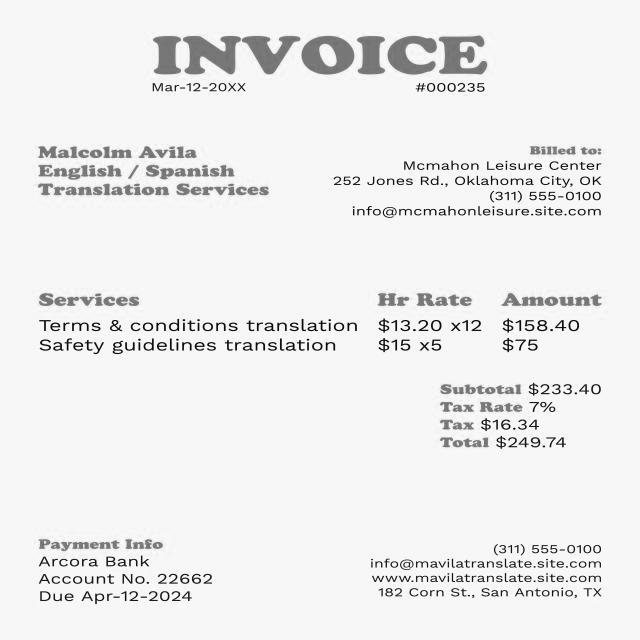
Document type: Invoice